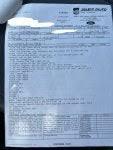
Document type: Invoice